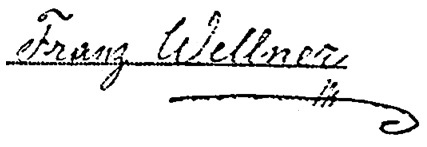
Signature of: františek wellner